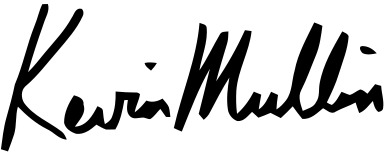
Signature of: kevin mullin